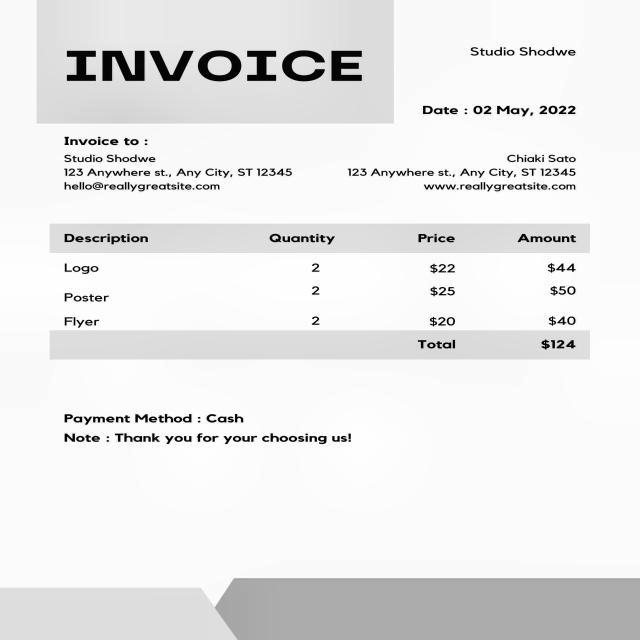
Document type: Invoice